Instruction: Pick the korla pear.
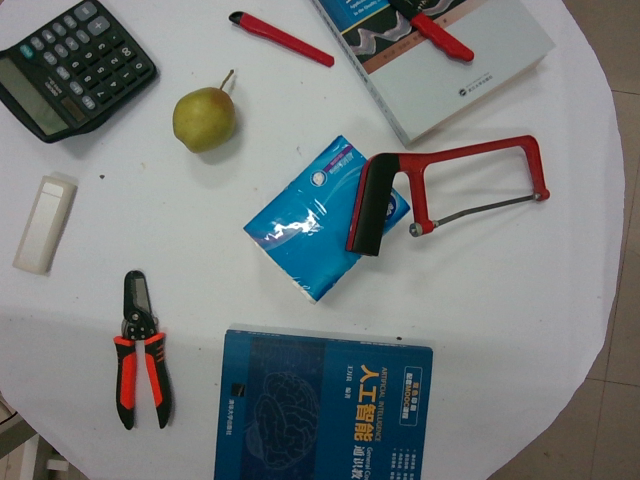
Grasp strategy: vertical